Question: Describe the condition in detail:
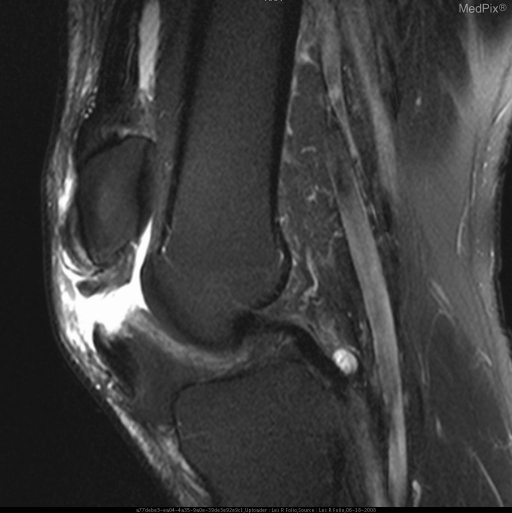
Answer: The disease is discussed as: Avulsion injuries of the patella tendon are associated with tendonopathy or “jumper’s knee.”  Patella tendonopathy is an overuse syndrome that comes from a variety of exercises to include jumping, kicking, or running.  Histologically, patella tendonopathy is not an inflammatory response, but a mechanical failure of the patella tendon fibers with resultant mucoid degeneration and fibrinoid necrosis.  The tendon will thicken near its insertion at the inferior pole of the patella.  The is the predisposing factor to tendon disruption.
Partial avulsions of the patella tendon typically involve proximal fibers.  Associated findings include, tendon thickening, soft tissue edema, and involvement of Hoffa’s fat pad.  Treatment is conservative for a partial rupture of the patella tendon with physical rehabilitation.  Surgery is indicated if there is a complete rupture.